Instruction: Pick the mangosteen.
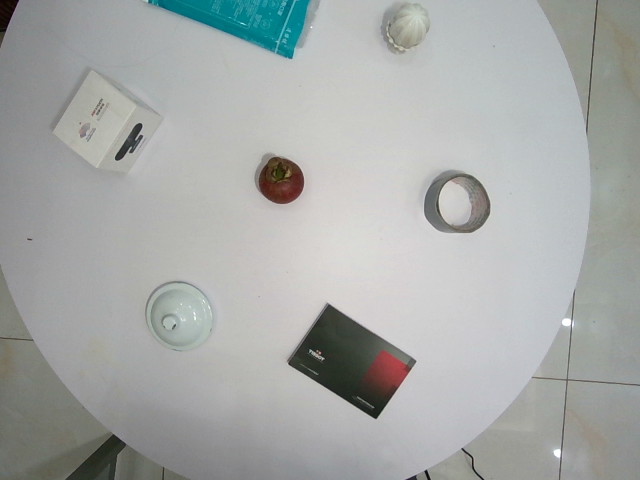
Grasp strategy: vertical